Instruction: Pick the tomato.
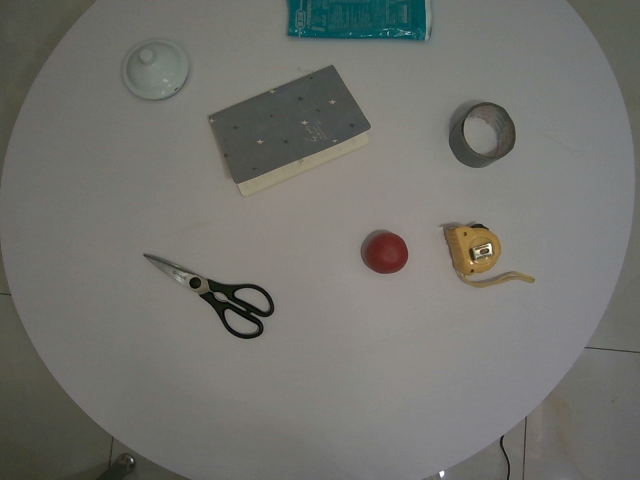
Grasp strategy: vertical